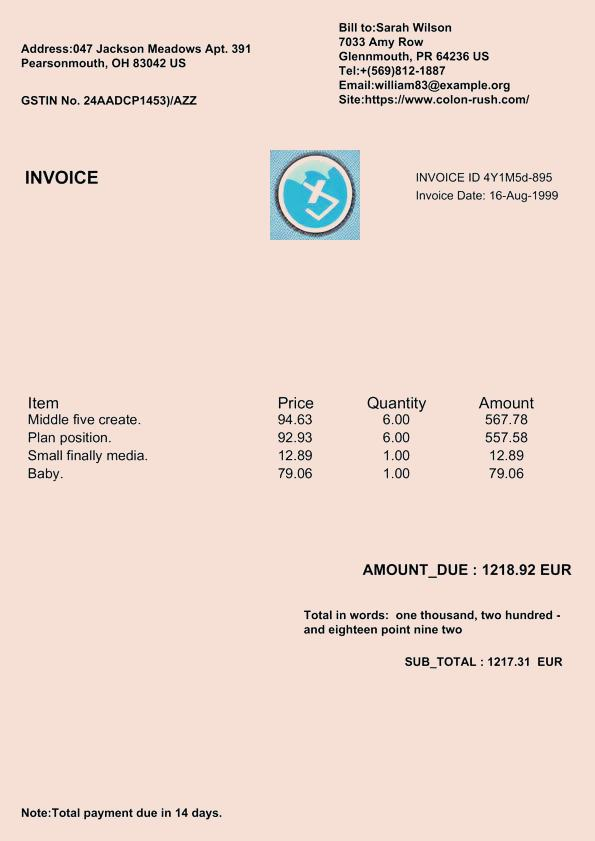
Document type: Invoice